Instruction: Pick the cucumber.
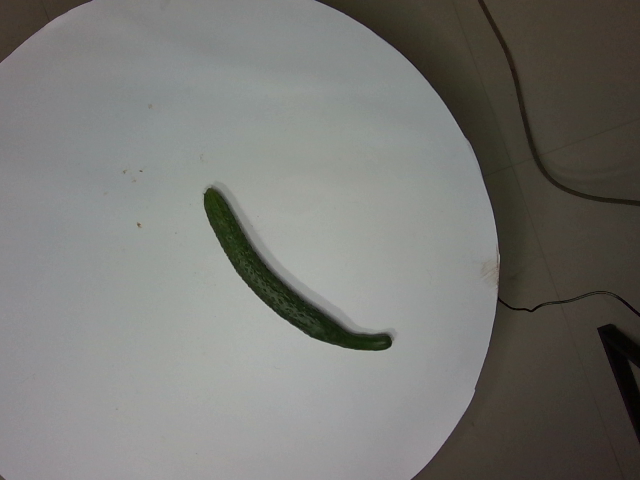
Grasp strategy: vertical